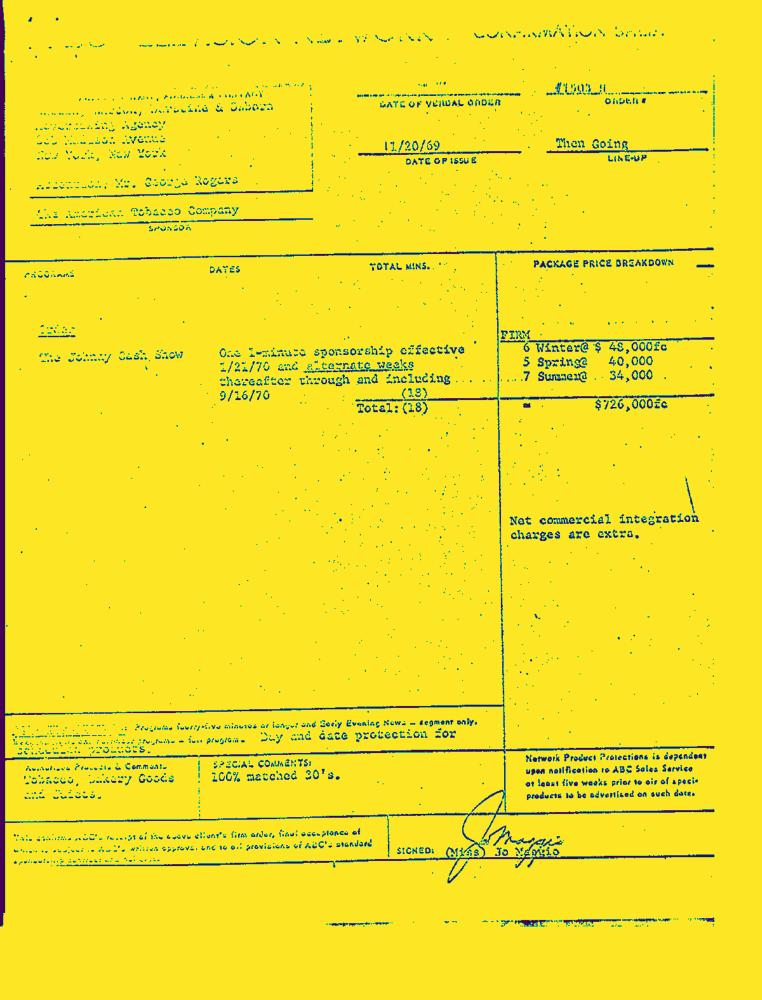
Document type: Invoice-Doc